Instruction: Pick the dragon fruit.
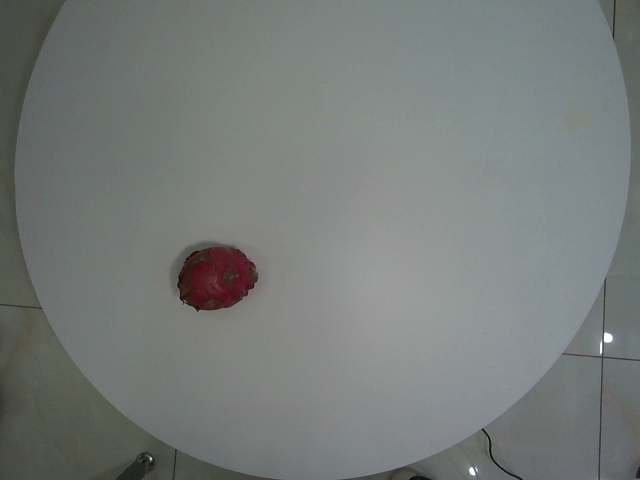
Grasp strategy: vertical